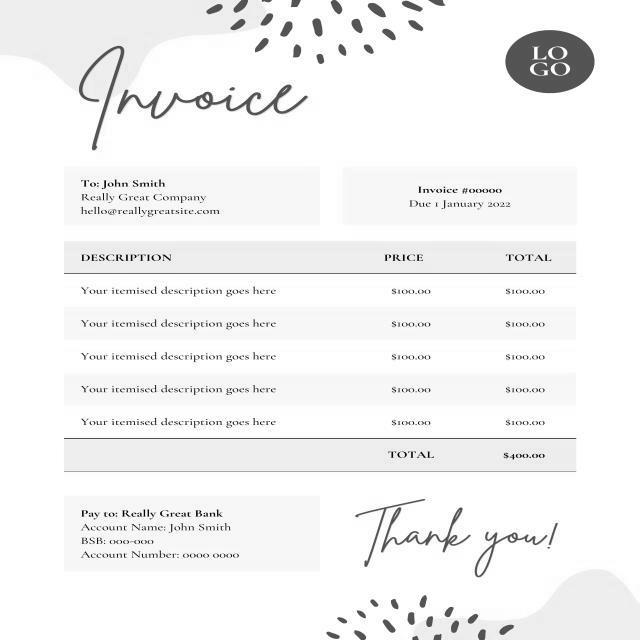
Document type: Invoice